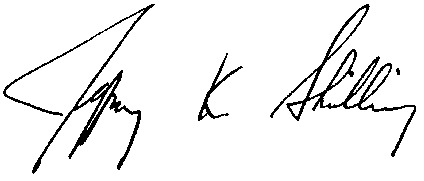
Signature of: jeffrey skilling